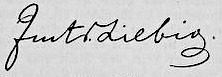
Signature of: justus von liebig